Extract the amount written in words, the amount in digits, the name of the payee, the date on the cheque, and the bank's name from the image.
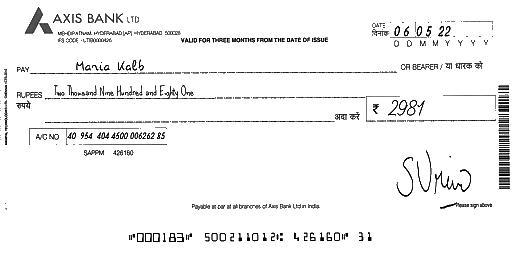
amt_in_words: Two Thousand Nine Hundred and Eighty One
amt_in_figures: 2981
payee_name: Maria Kalb
bank_name: AXIS BANK
cheque_date: 06/05/22